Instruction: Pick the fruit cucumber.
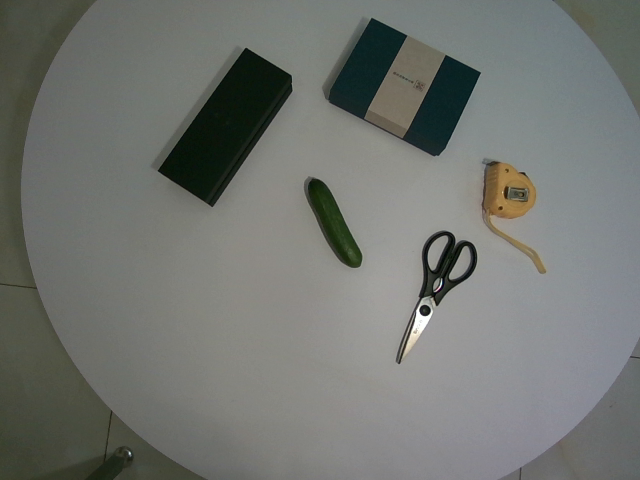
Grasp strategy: vertical